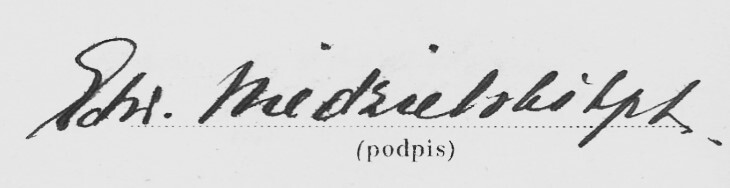
Signature of: edward niedzielski